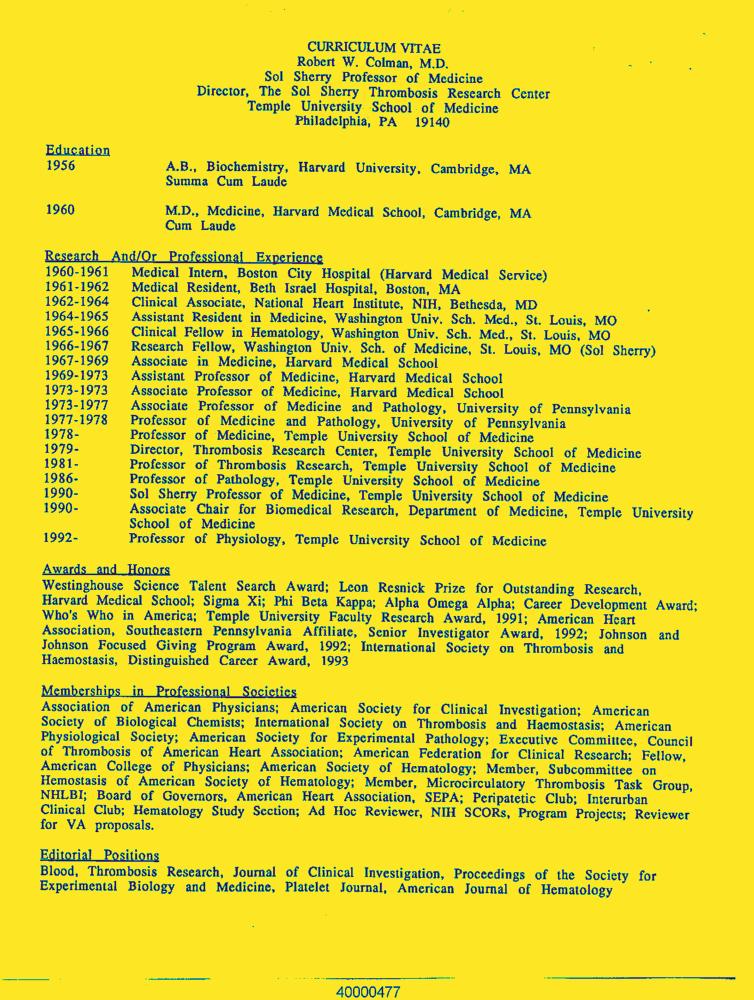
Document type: Resume-Doc